Question: Which state is mentioned in the document?
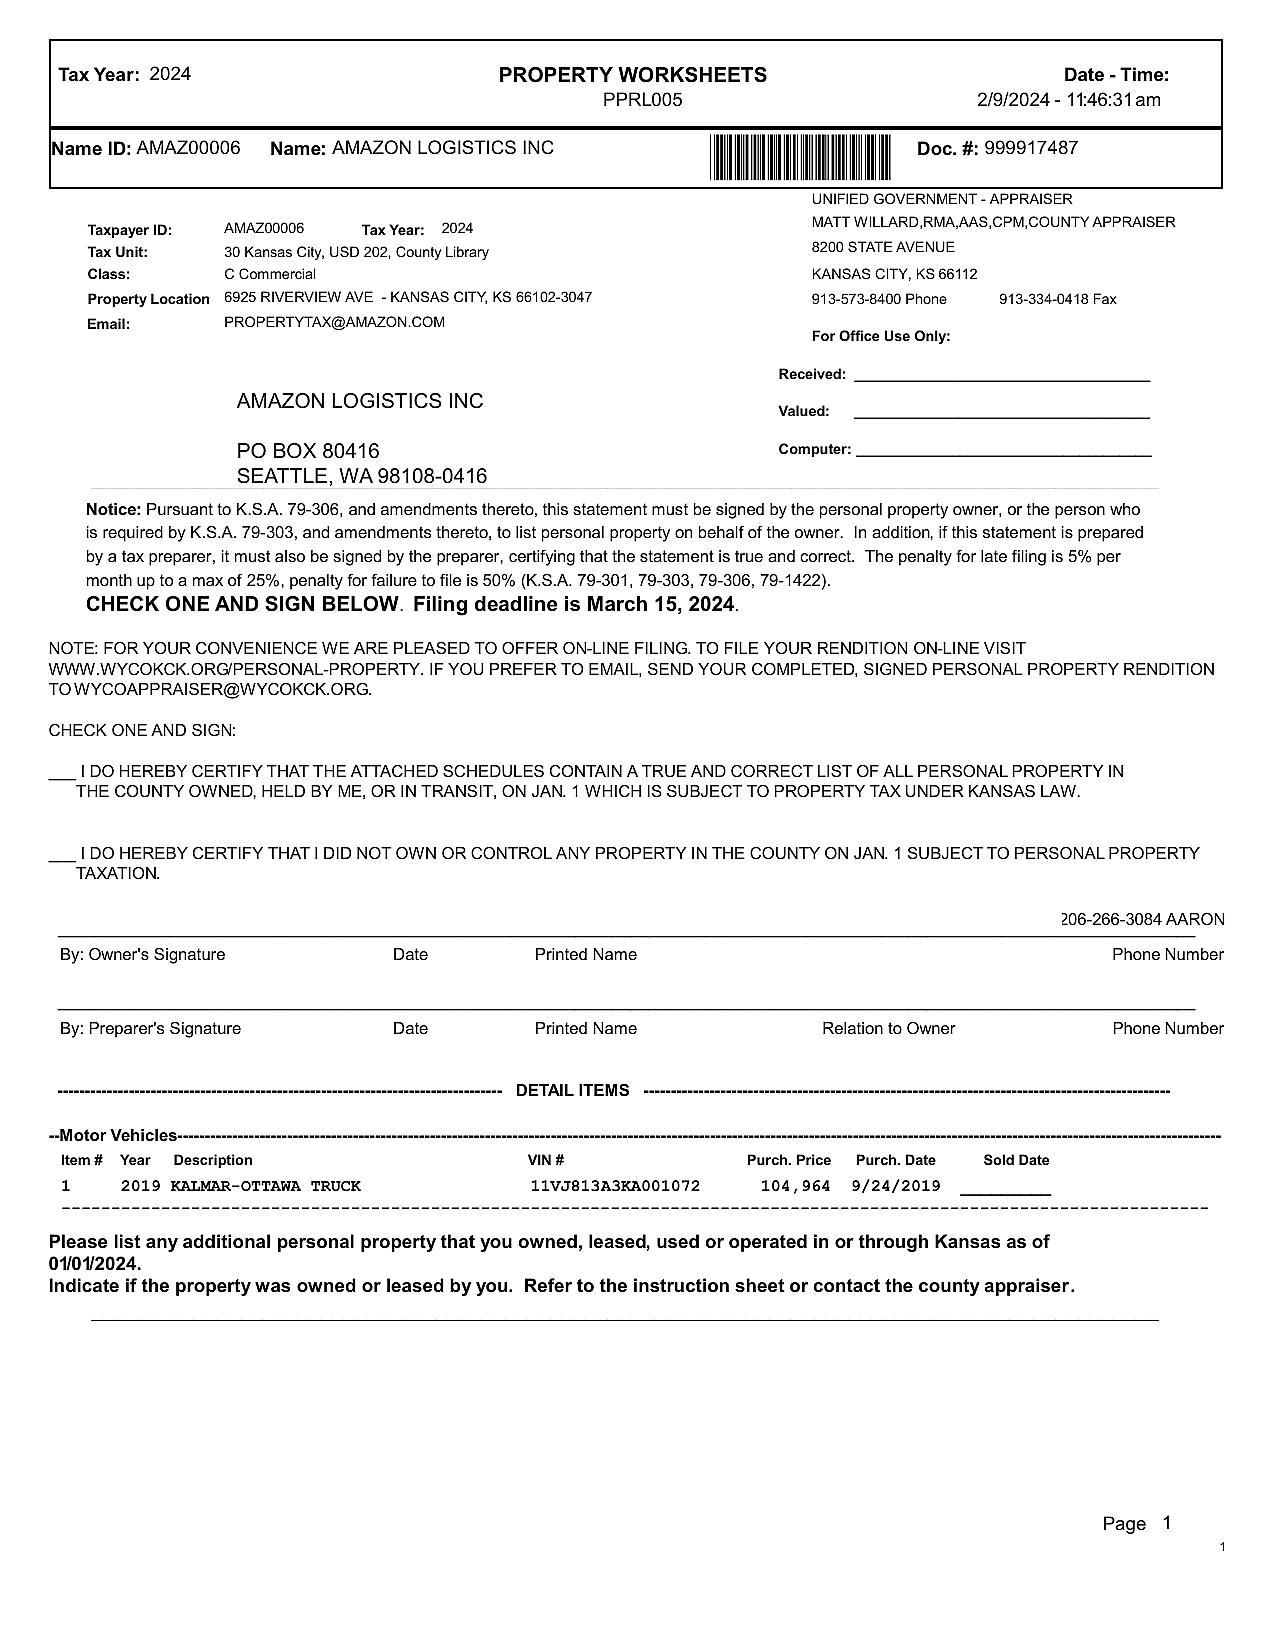
Answer: "Kansas"